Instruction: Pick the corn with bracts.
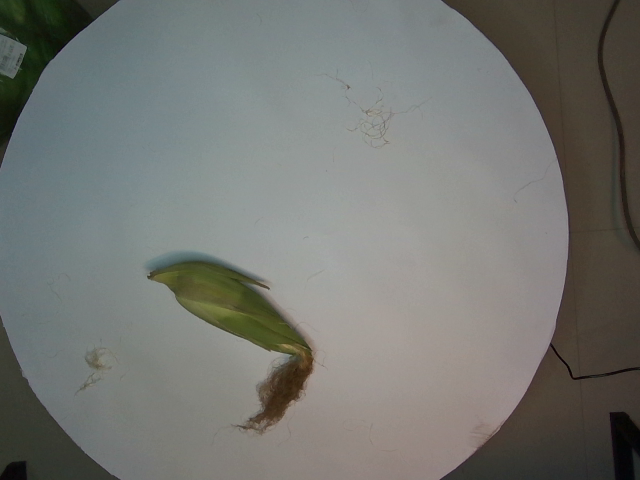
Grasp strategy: vertical